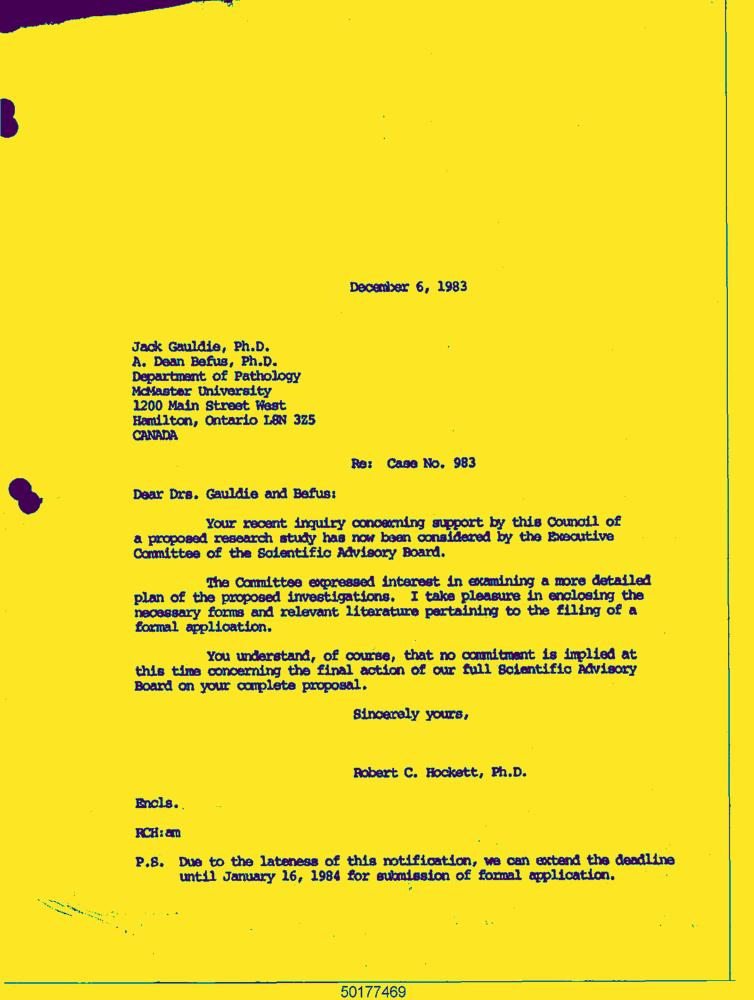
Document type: Letter-Doc